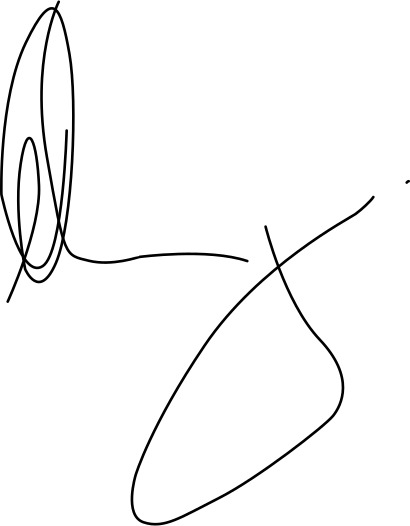
Signature of: david hurley